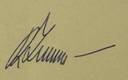
Signature of: rudolf zeman